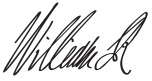
Signature of: william iii of england